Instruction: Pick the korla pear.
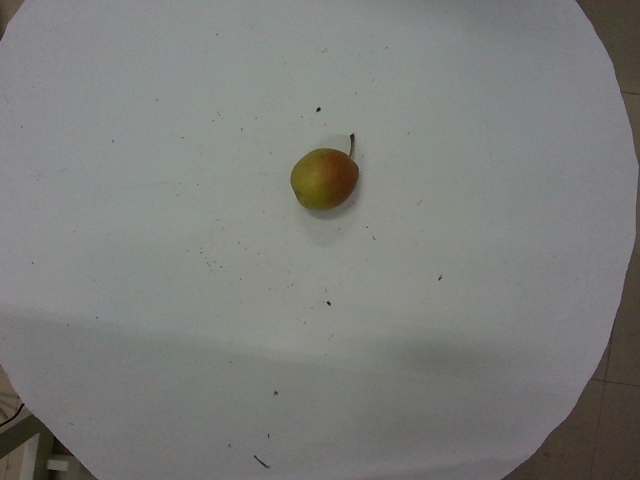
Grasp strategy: vertical